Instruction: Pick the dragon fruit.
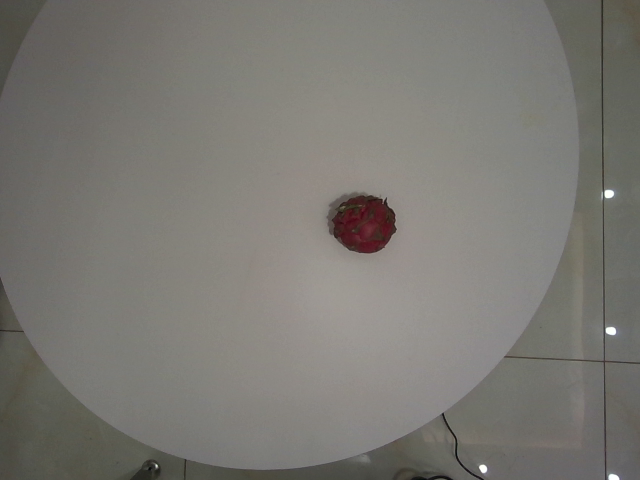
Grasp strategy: vertical